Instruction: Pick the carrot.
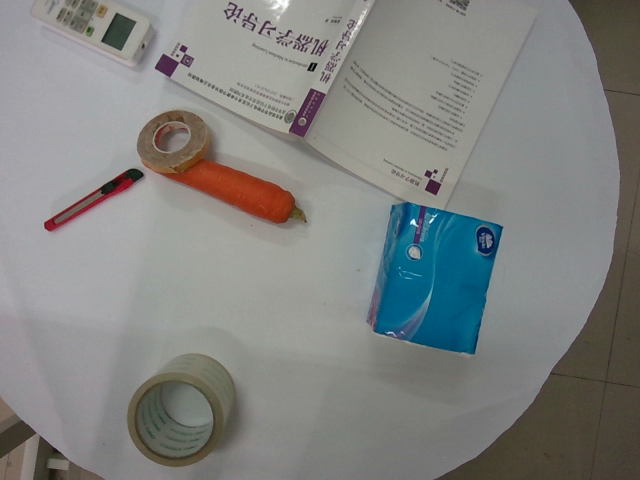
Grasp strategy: vertical